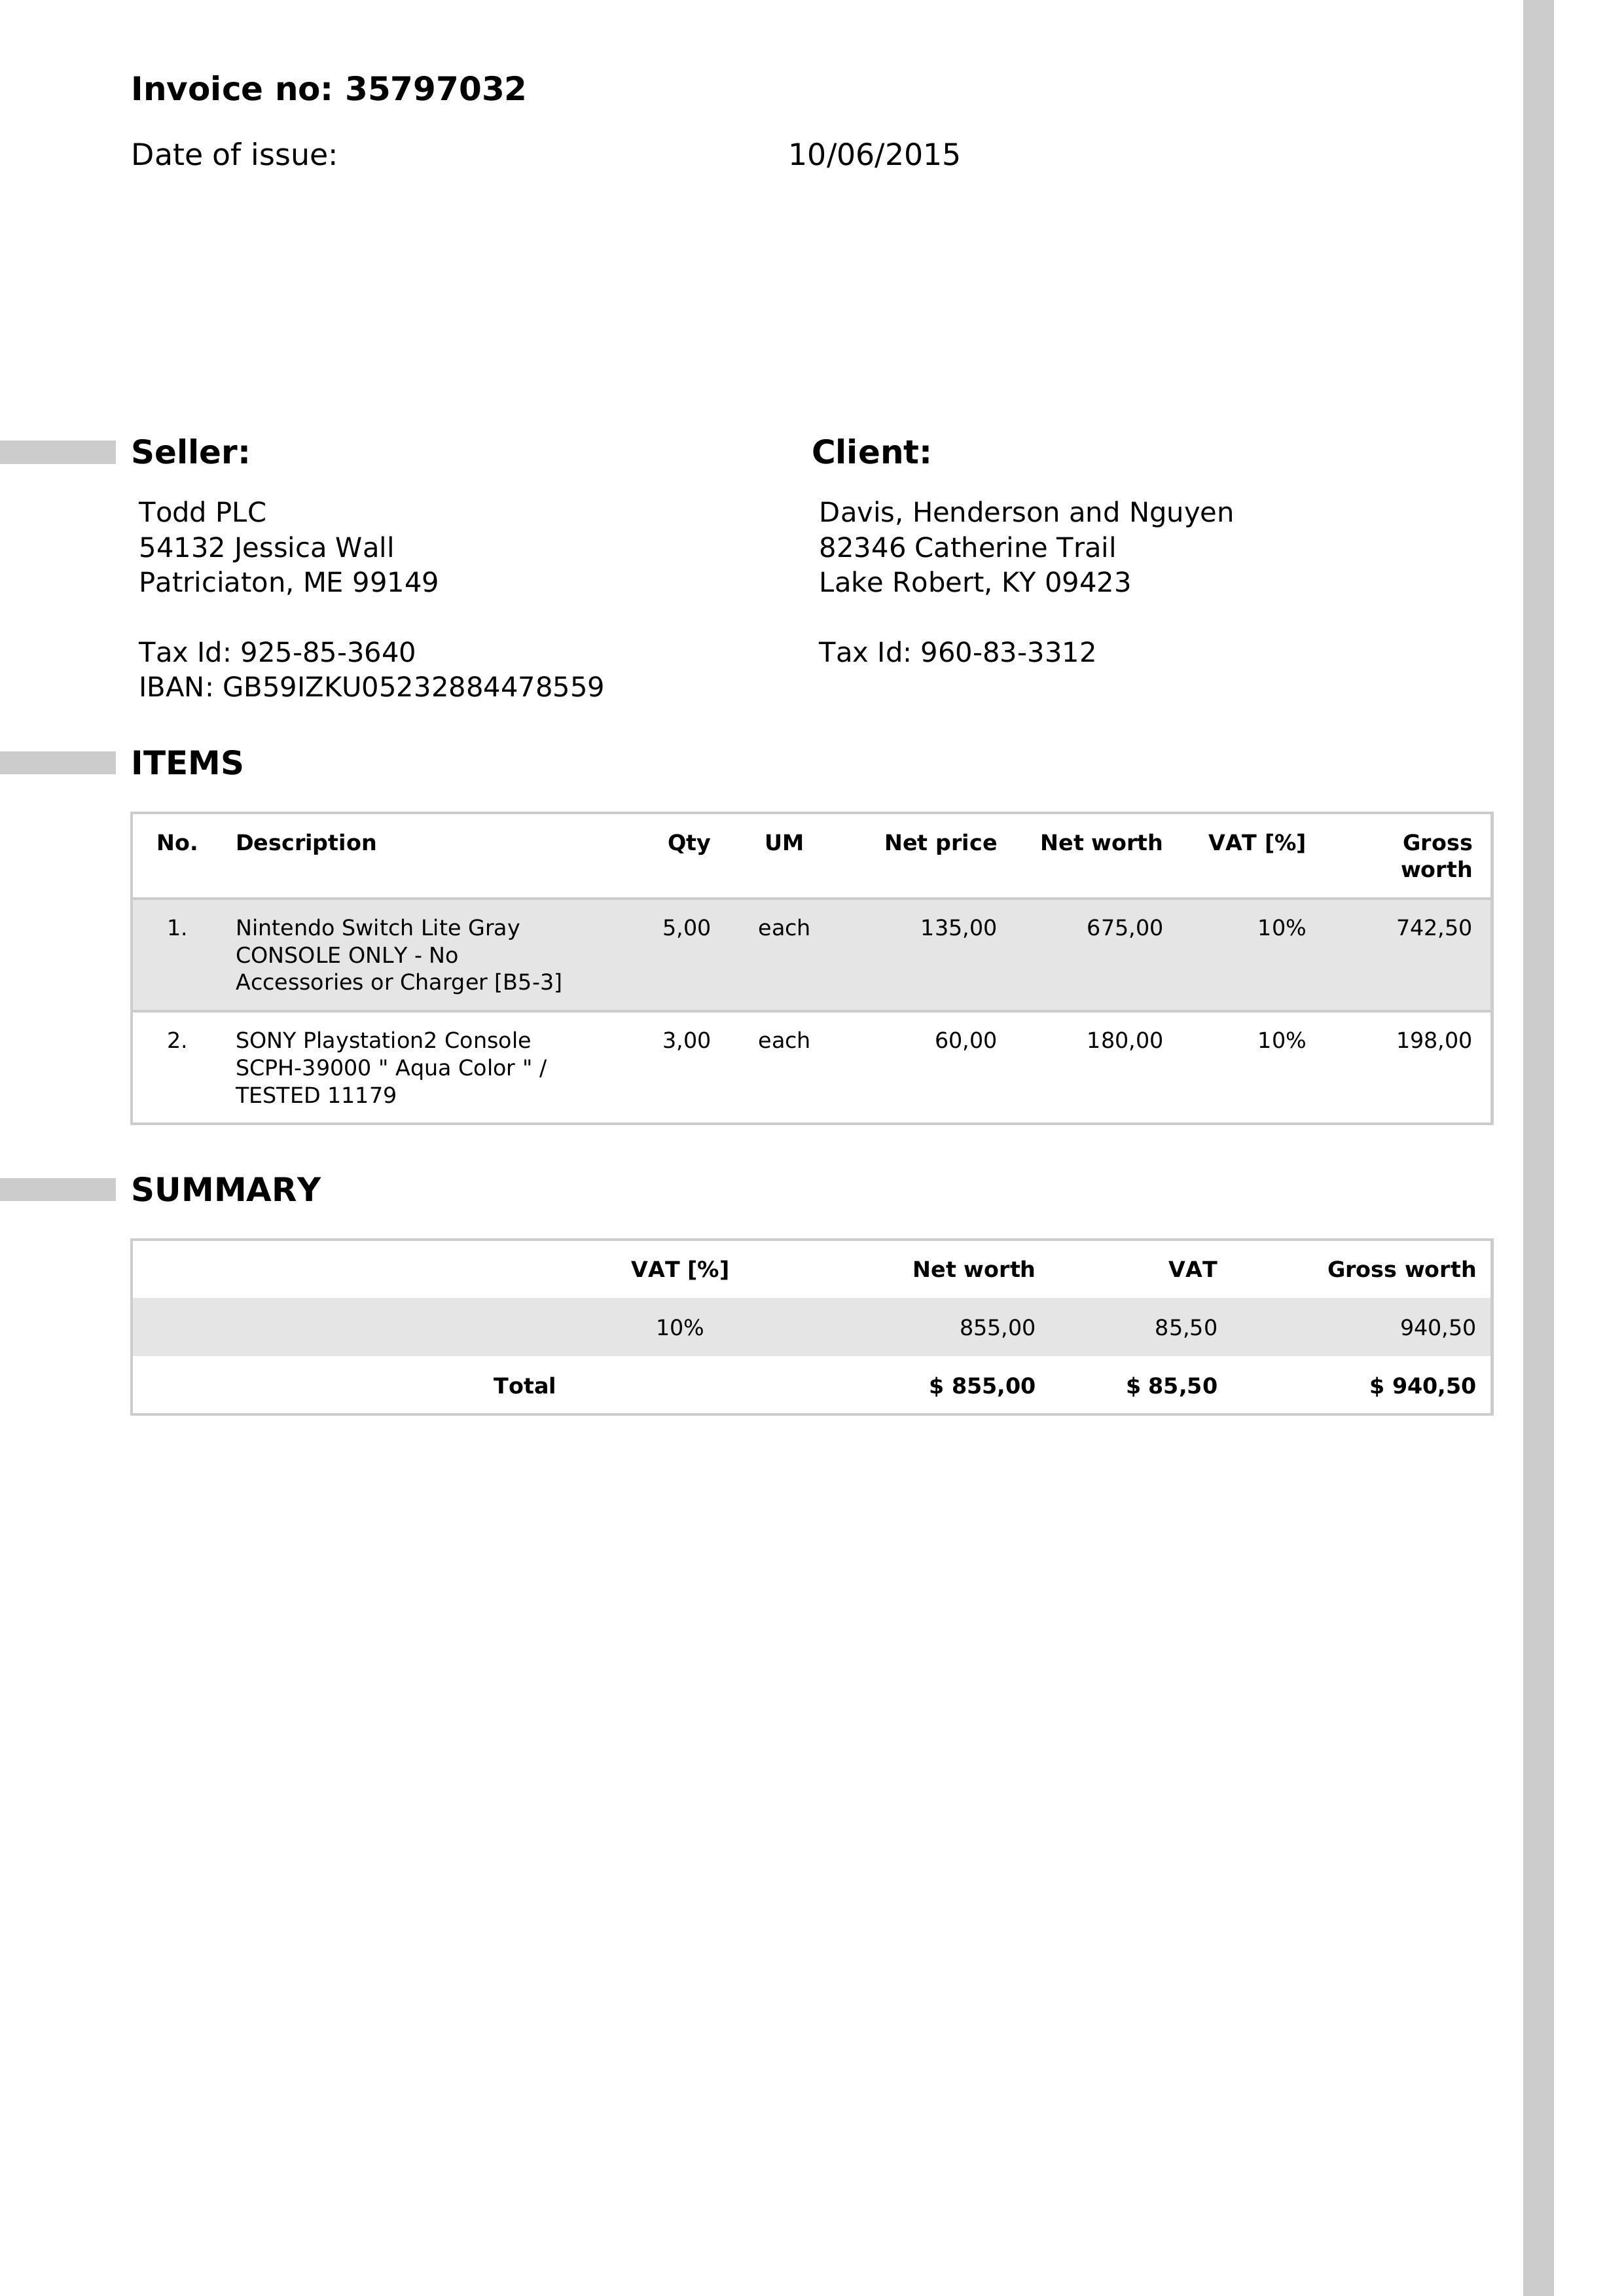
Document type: Invoice